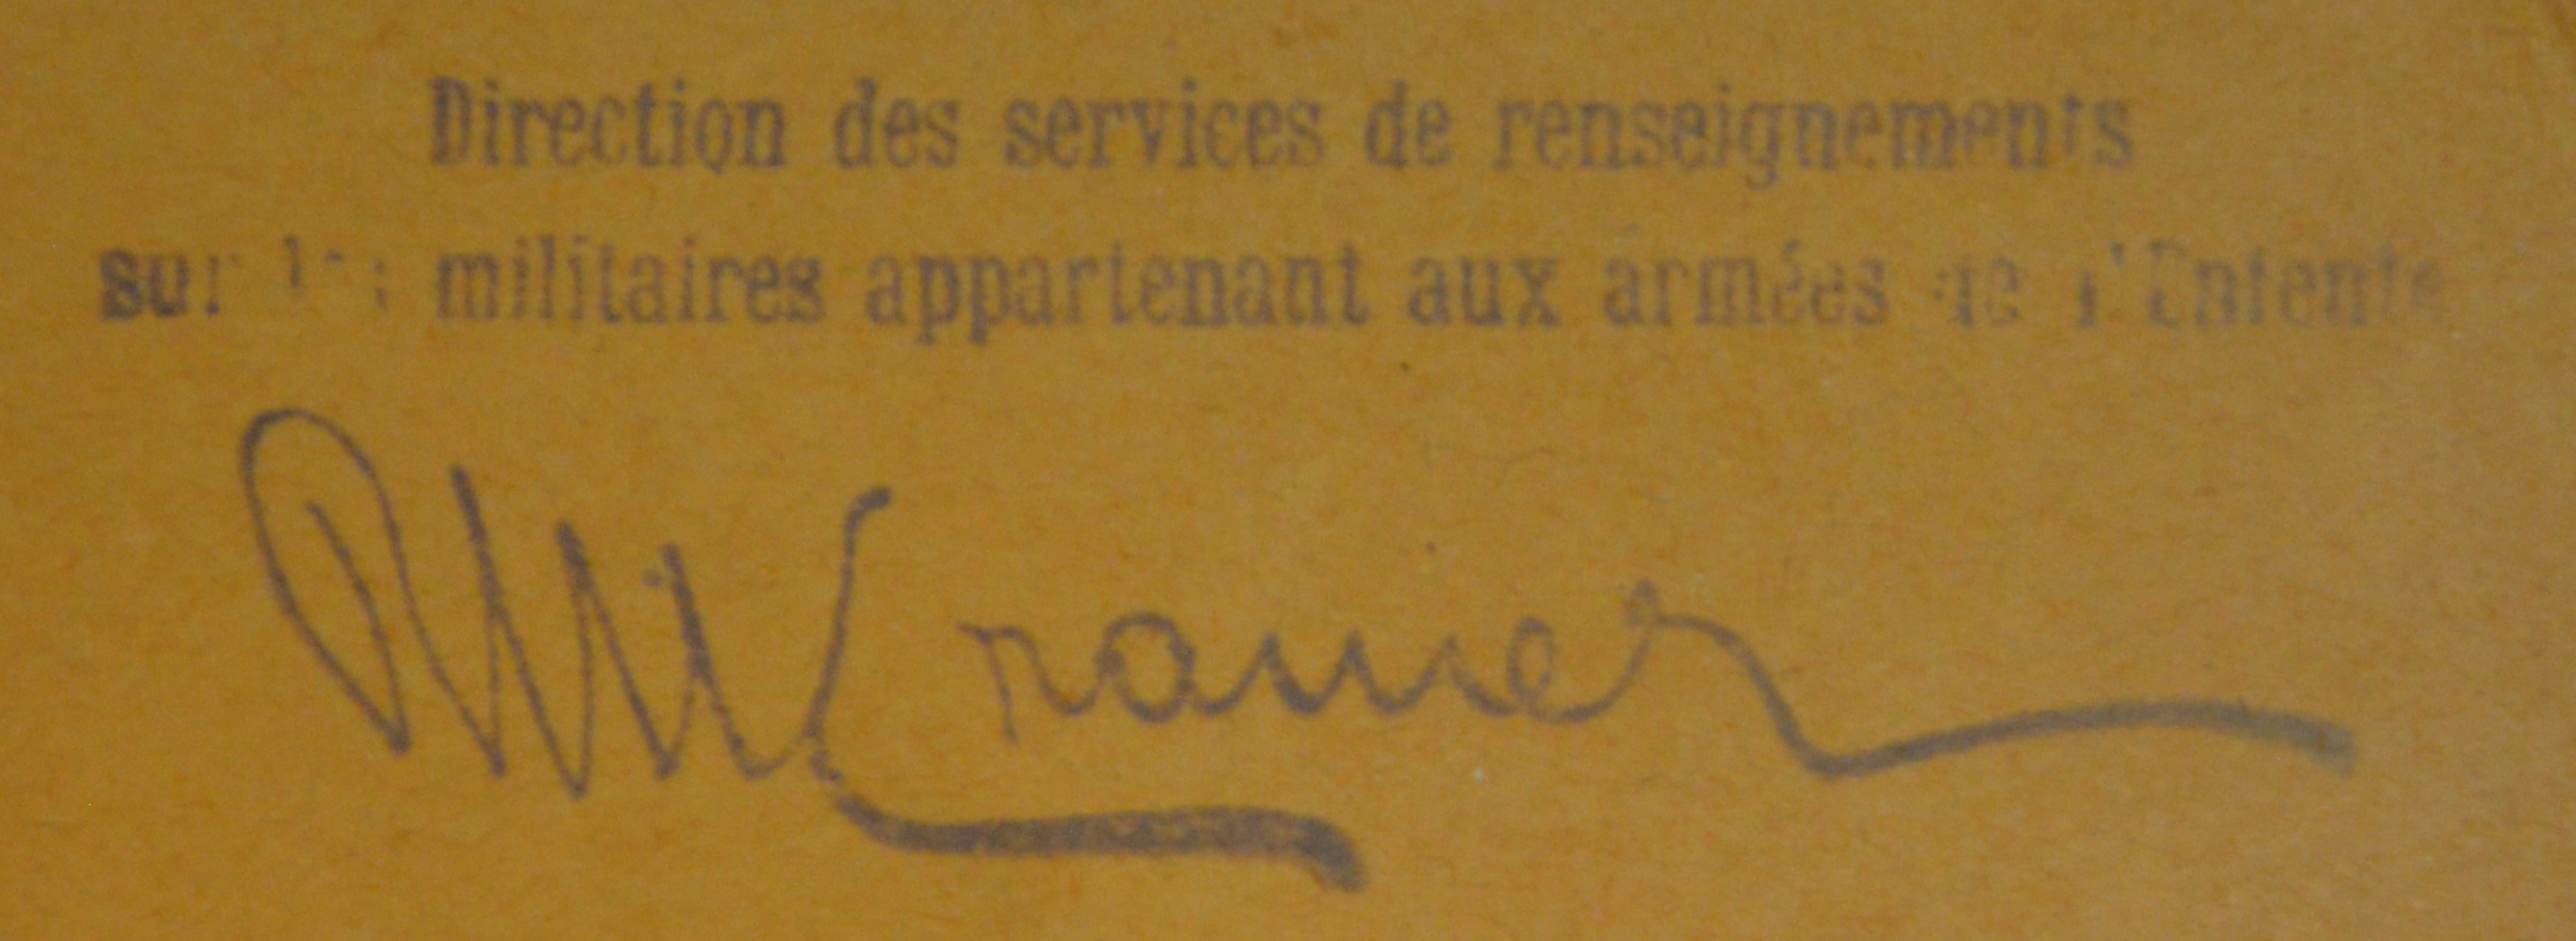
Signature of: marguerite frick cramer